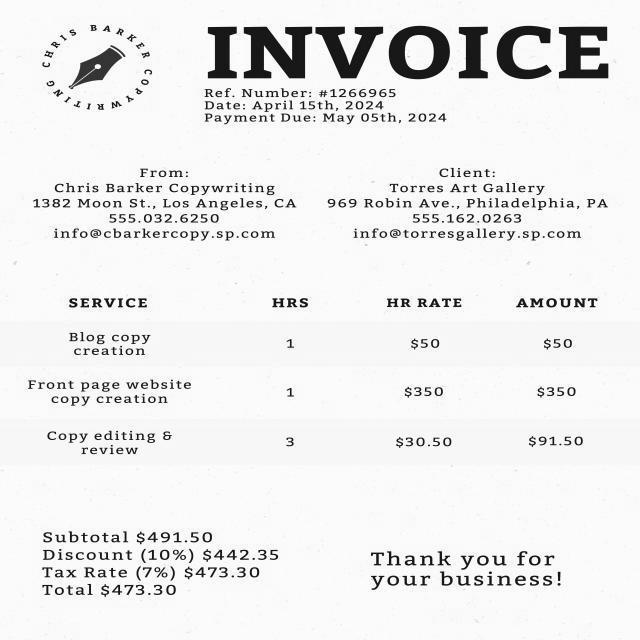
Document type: Invoice